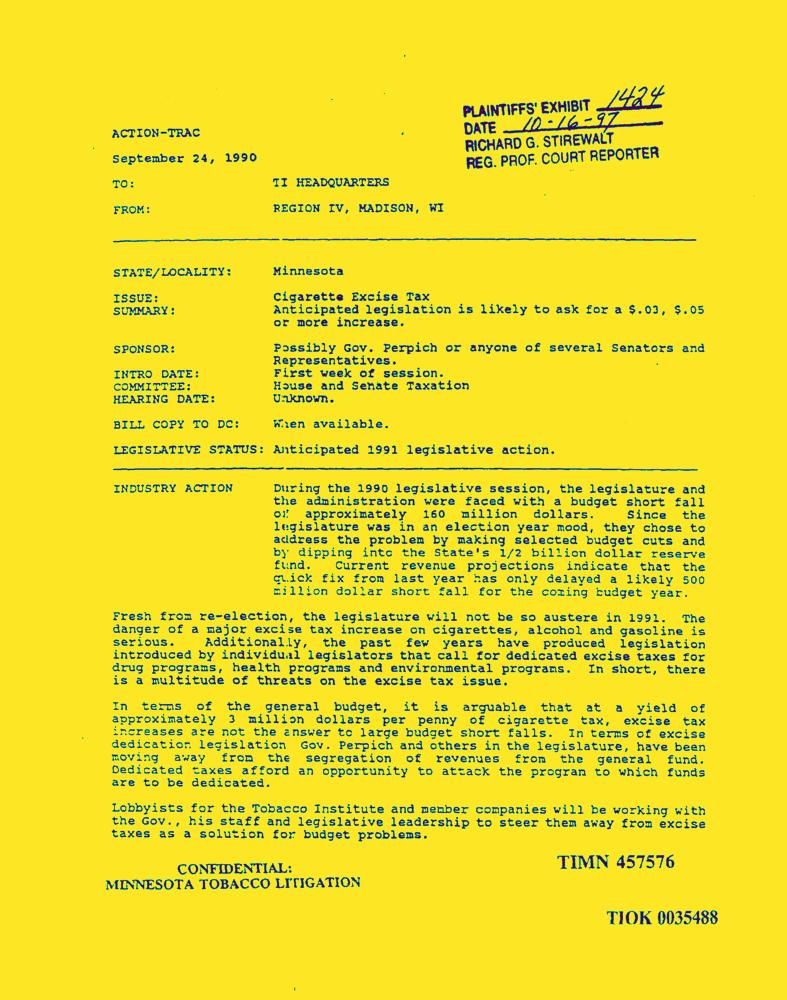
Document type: Letter-Doc